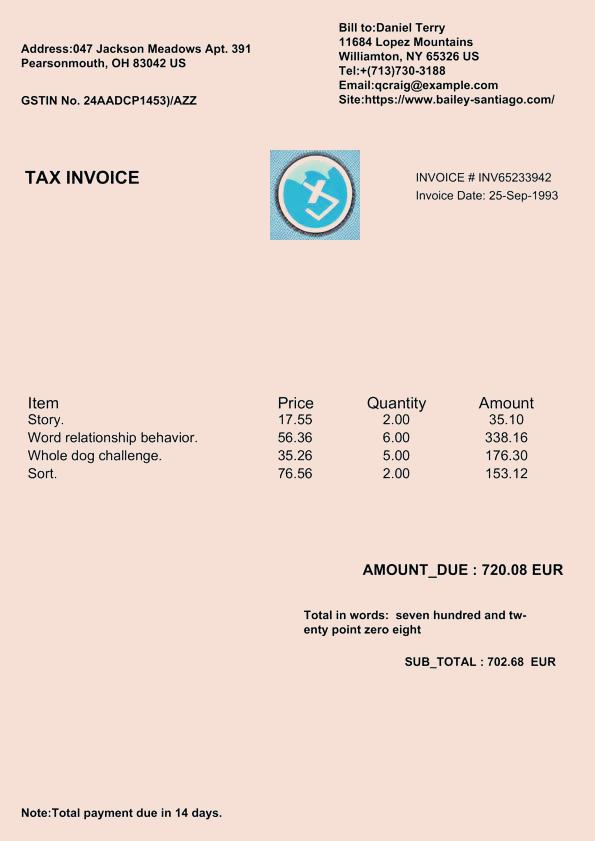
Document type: Invoice